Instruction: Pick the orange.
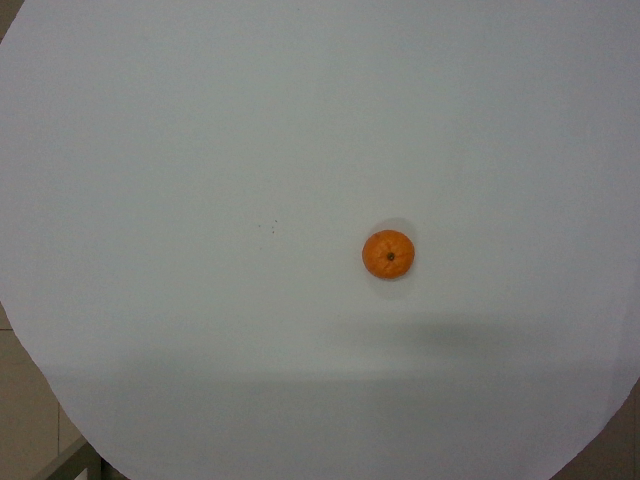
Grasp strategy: vertical